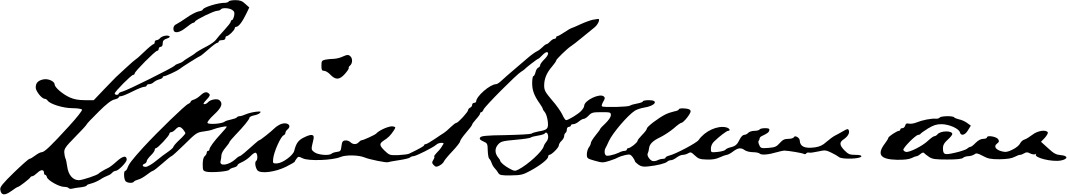
Signature of: louis brennan